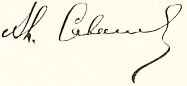
Signature of: aleksandr aleksandrovich savelyev